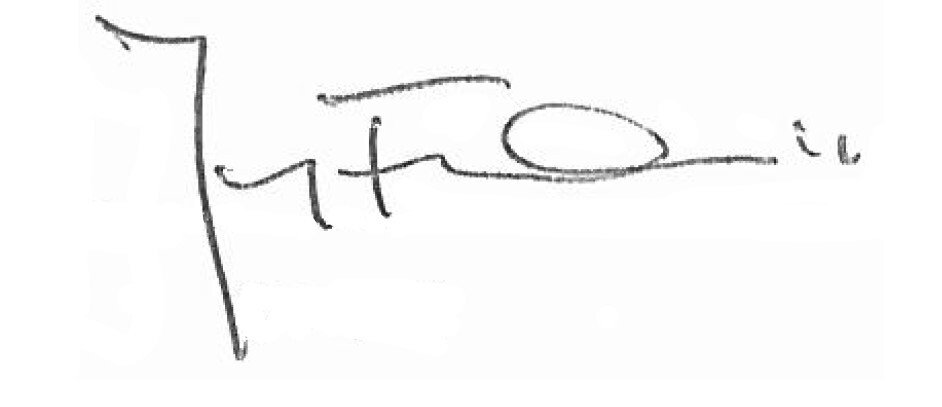
Signature of: jerzy fedorowicz